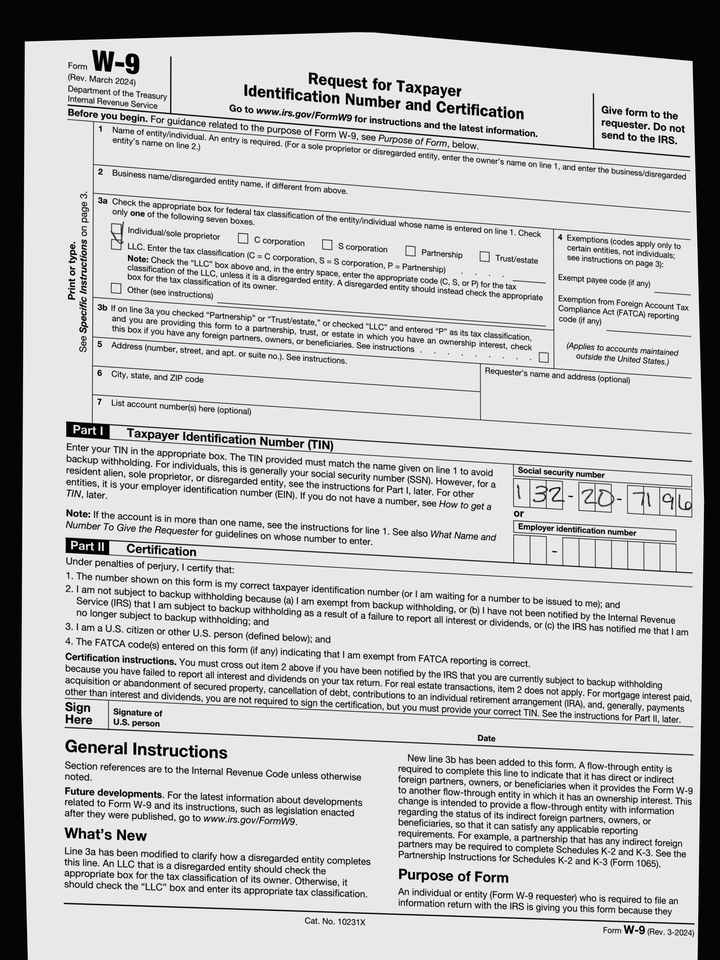
cbx: yes
ssn: 132207196